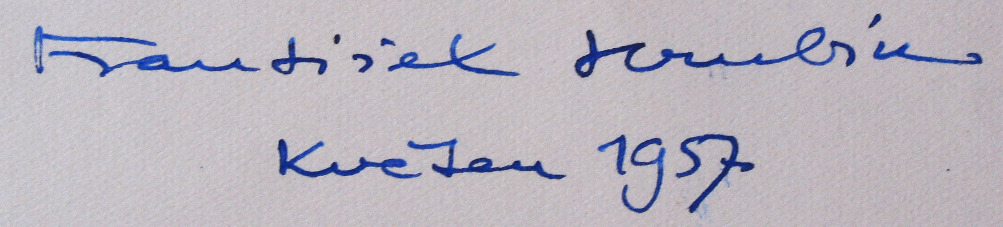
Signature of: františek hrubín